Please extract the written amount, numerical amount, recipient's name, date on the cheque, and the bank's name from the image.
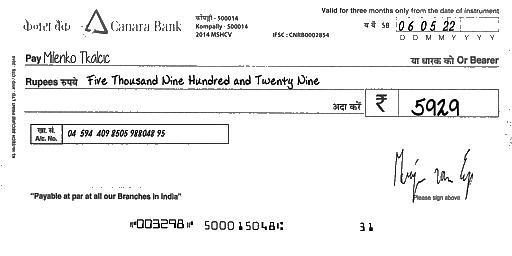
amt_in_words: Five Thousand Nine Hundred and Twenty Nine
amt_in_figures: 5929
payee_name: Milenko Tkalcic
bank_name: Canara Bank
cheque_date: 06/05/22